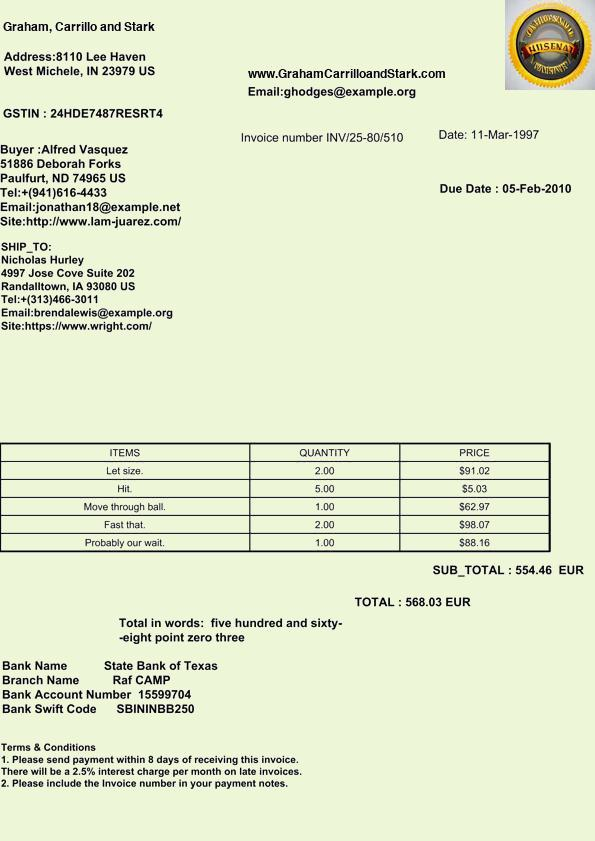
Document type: Invoice